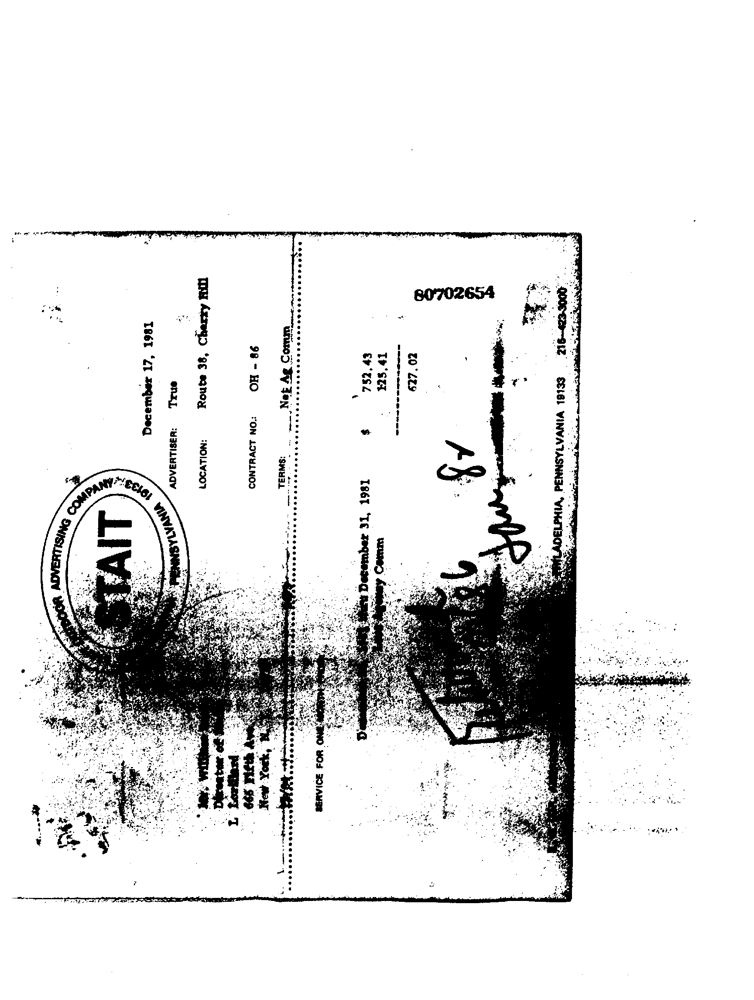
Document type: Invoice